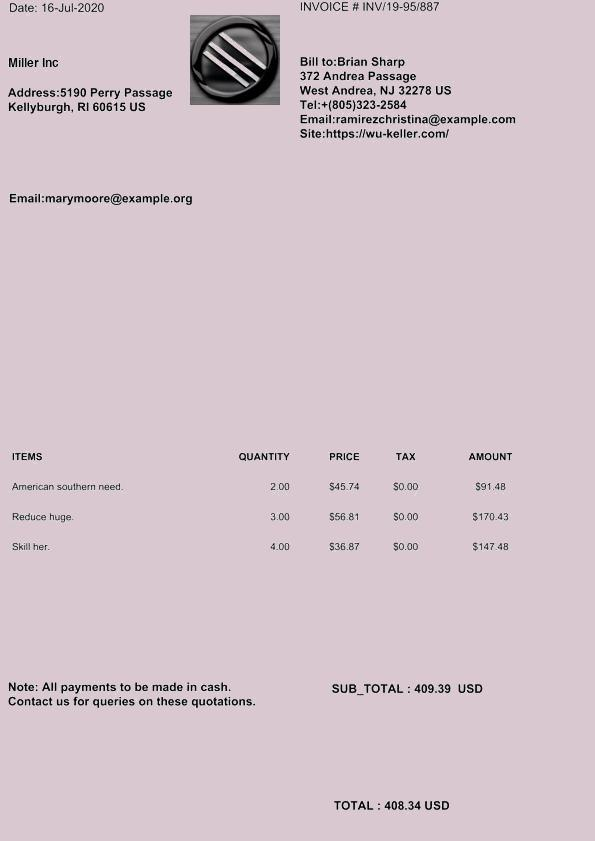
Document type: Invoice